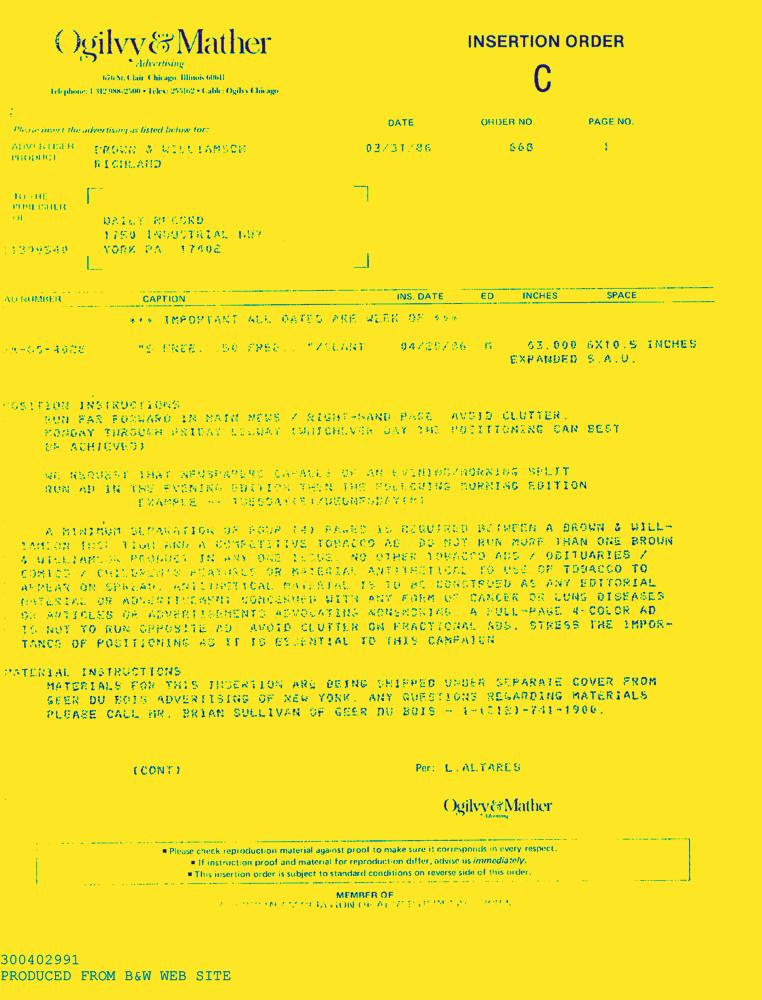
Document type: AD